Question: What might the diagnosis be?
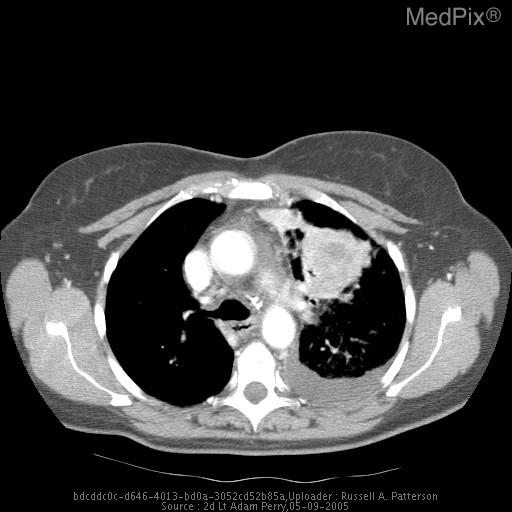
Answer: The possible diagnosis includes Lung cancer
Granulomatous Disease
Benign Mass
Other Inflammation (Pneumonia)
Congenital Abnormality.